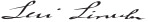
Signature of: levi lincoln sr